Question: What is the potential diagnosis?
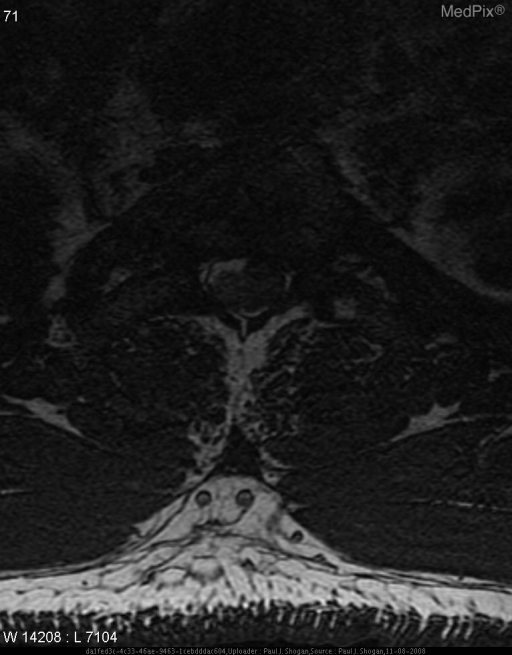
Answer: The possible diagnosis includes Intradural Extramedullary Neoplasms:

Schwannoma
Neurofibroma
Ganglioneuroma
Meningioma
Epidermoid
Dermoid
Metastasis.